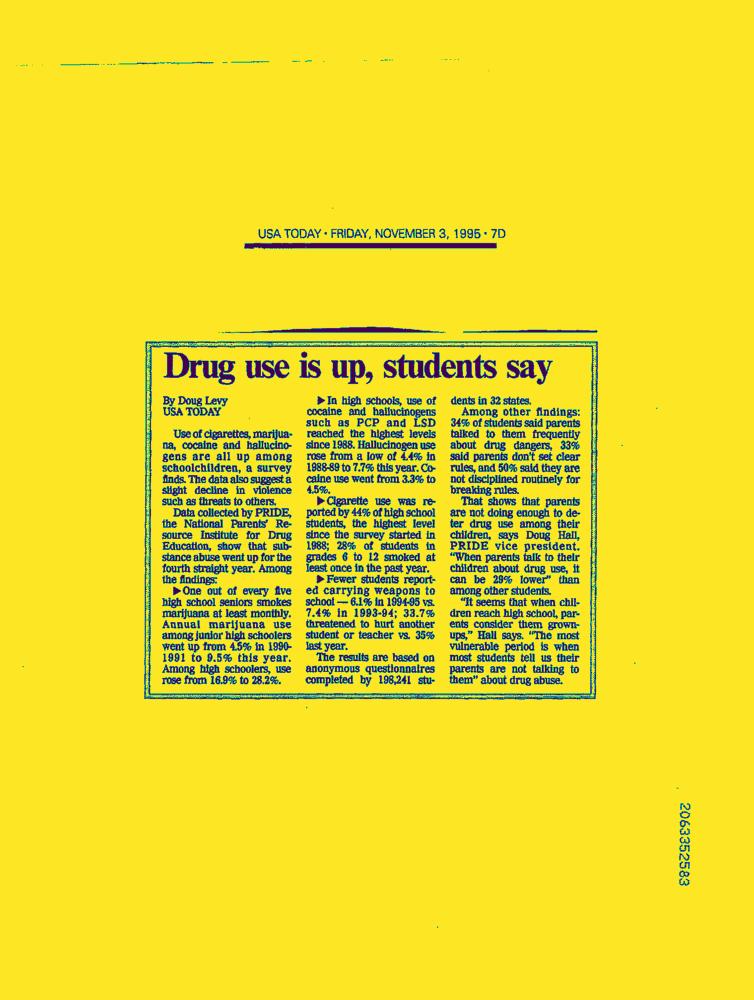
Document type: News-Article